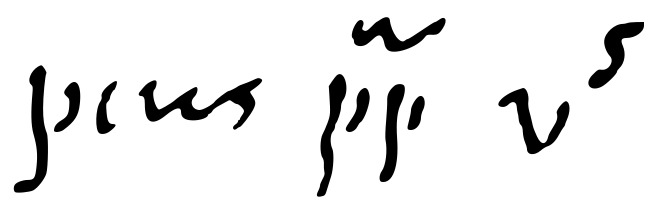
Signature of: pius v